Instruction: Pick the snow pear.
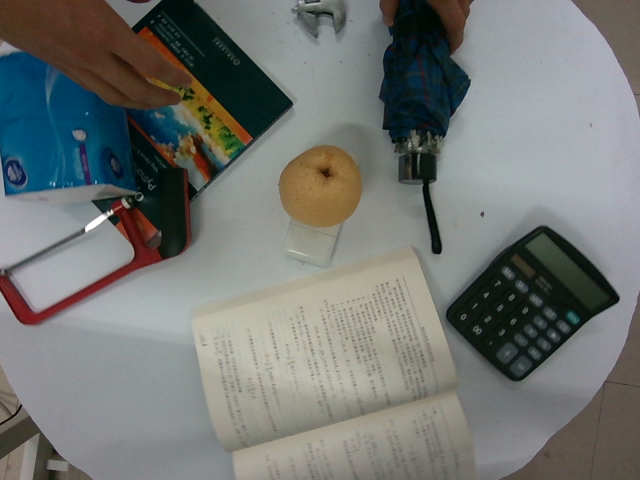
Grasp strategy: vertical